Identify and extract the amount in words, amount in numbers, payee name, cheque date, and bank name from the image.
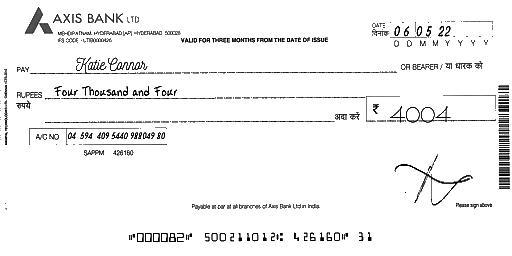
amt_in_words: Four Thousand and Four
amt_in_figures: 4004
payee_name: Katie Connor
bank_name: AXIS BANK
cheque_date: 06/05/22